Question: What was observed in the imaging?
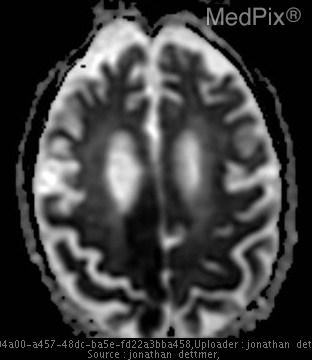
Answer: The imaging shows A new large area of restricted diffusion in the right posterior cerebral artery territory involving the parasagittal right parietal and right occipital regions.  Numerous areas of periventricular and deep white matter intensities on the DWI are not present on the ADC map.  This represents probable T2 shine-through corresponding to diffuse chronic microvascular
ischemic changes. Second ADC map slice of R PCA ischemia without notable periventricular lesions.  This images corresponds to DWI image 21b..